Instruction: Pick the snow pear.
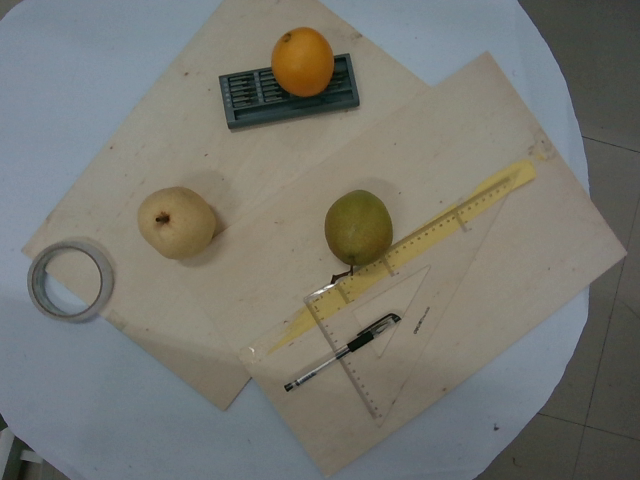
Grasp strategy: vertical